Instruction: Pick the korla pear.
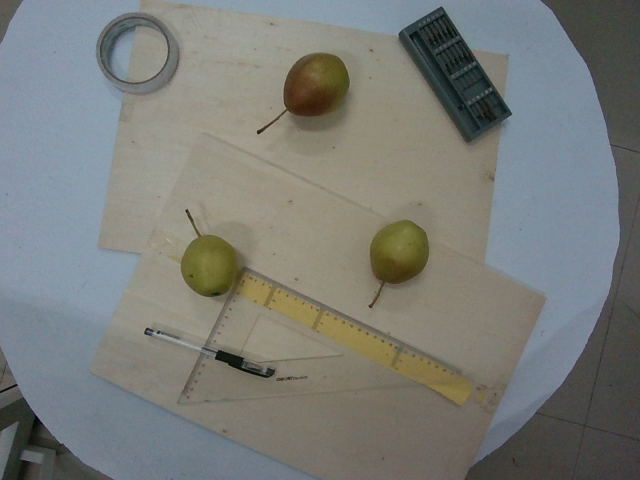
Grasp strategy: vertical